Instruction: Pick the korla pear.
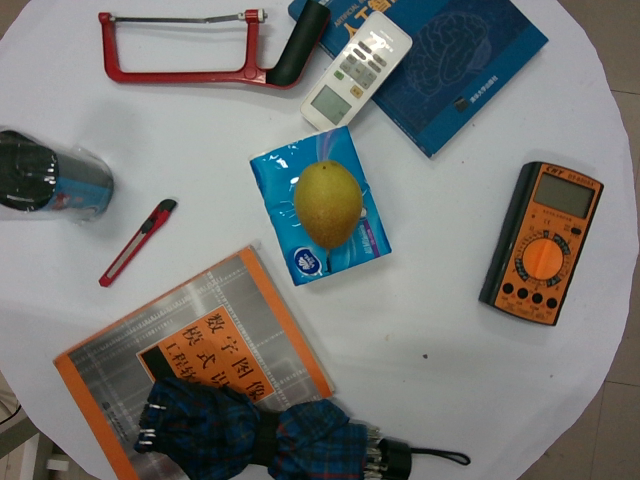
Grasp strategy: vertical